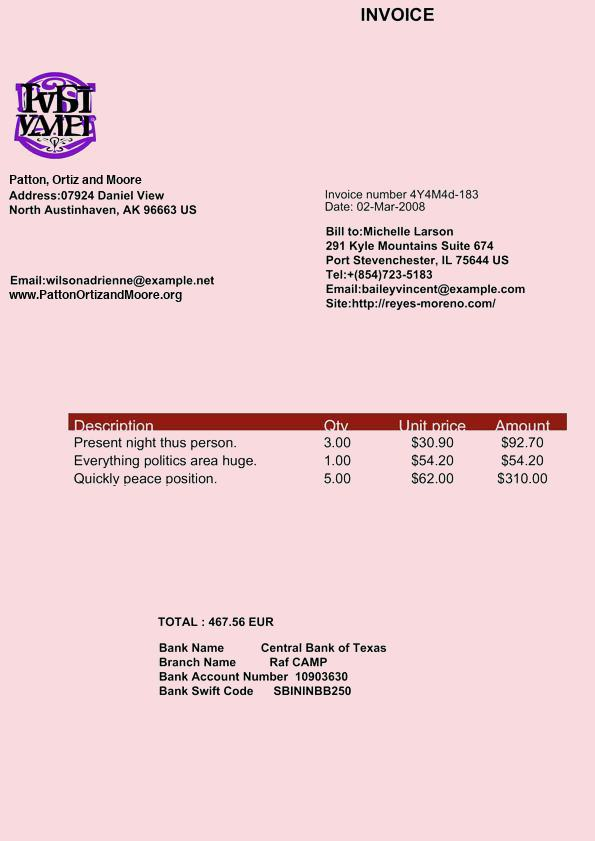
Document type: Invoice